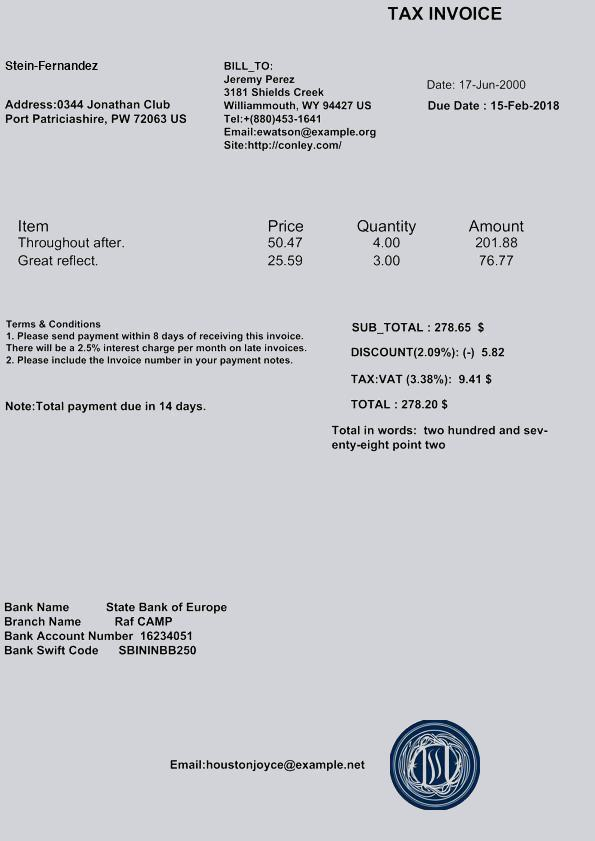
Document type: Invoice